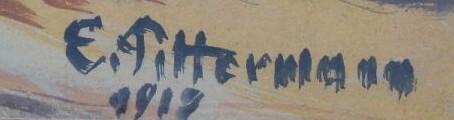
Signature of: emil artur longen